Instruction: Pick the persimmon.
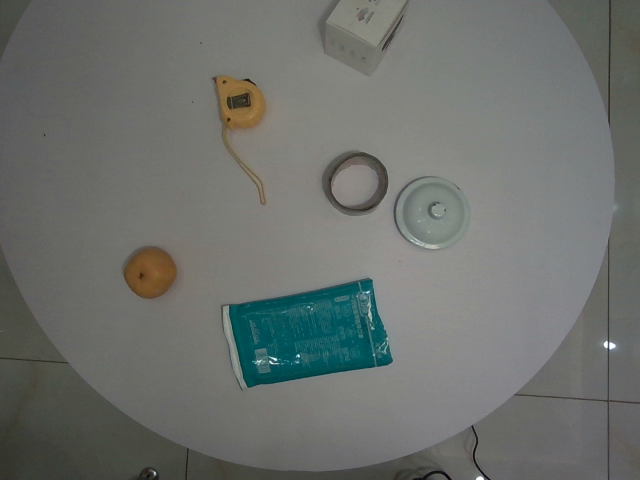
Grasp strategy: vertical